Question: Talk about the condition:
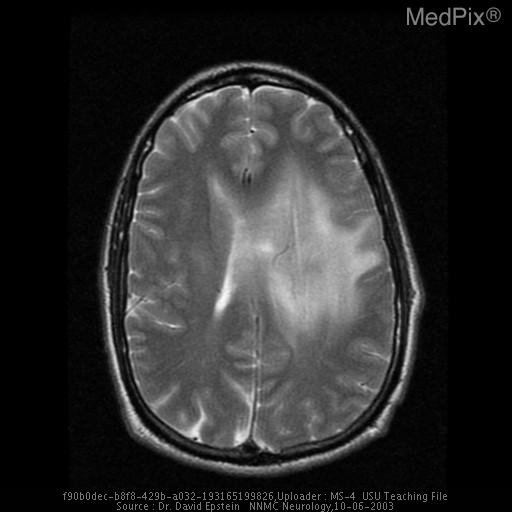
Answer: The disease is discussed as: Glioblastoma Multiforme (GBM) is a WHO grade IV astrocytoma - with high mitotic activity and either endothelial proliferation or necrosis.  They are the most common primary intracranial neoplasm and have the worst prognosis. They are typically seen in adults greater than 40 with lower grade astrocytomas occurring more often in younger adults and children. They present most commonly with headaches or seizures, but can also present with hemiparesis or signs of increased intracranial pressure. These symptoms usually present in a short time frame, on the order of weeks to months.

Radiologically, they are usually show a heterogeneous signal on MR and commonly have extensive surrounding "vasogenic edema". Tumor necrosis is a hallmark of GBM and typically appears on MRI as an area of non-enhancing T-1 hypointensity. This area is frequently surrounded by an enhancing region. Invasion of white matter tracts is common with spread of the neoplasm to the opposite hemisphere through the corpus callosum in up to 75% of cases.  The regions of "vasogenic edema" usually include white-matter that is infiltrated by neoplastic cells.  Neoplastic infiltration often extends beyond any region of signal abnormality noted on imaging, and even into areas that are "normal" by both gross and microscopic pathology.

Radiological features generally correlate with tumor grade but are not specific. Histological grading is the most reliable means of assessing this neoplasm.

http://www.nabtt.org/overview.htm